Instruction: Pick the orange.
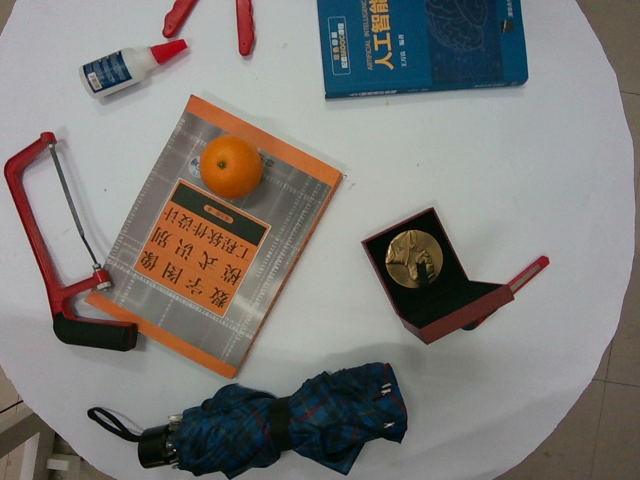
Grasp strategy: vertical